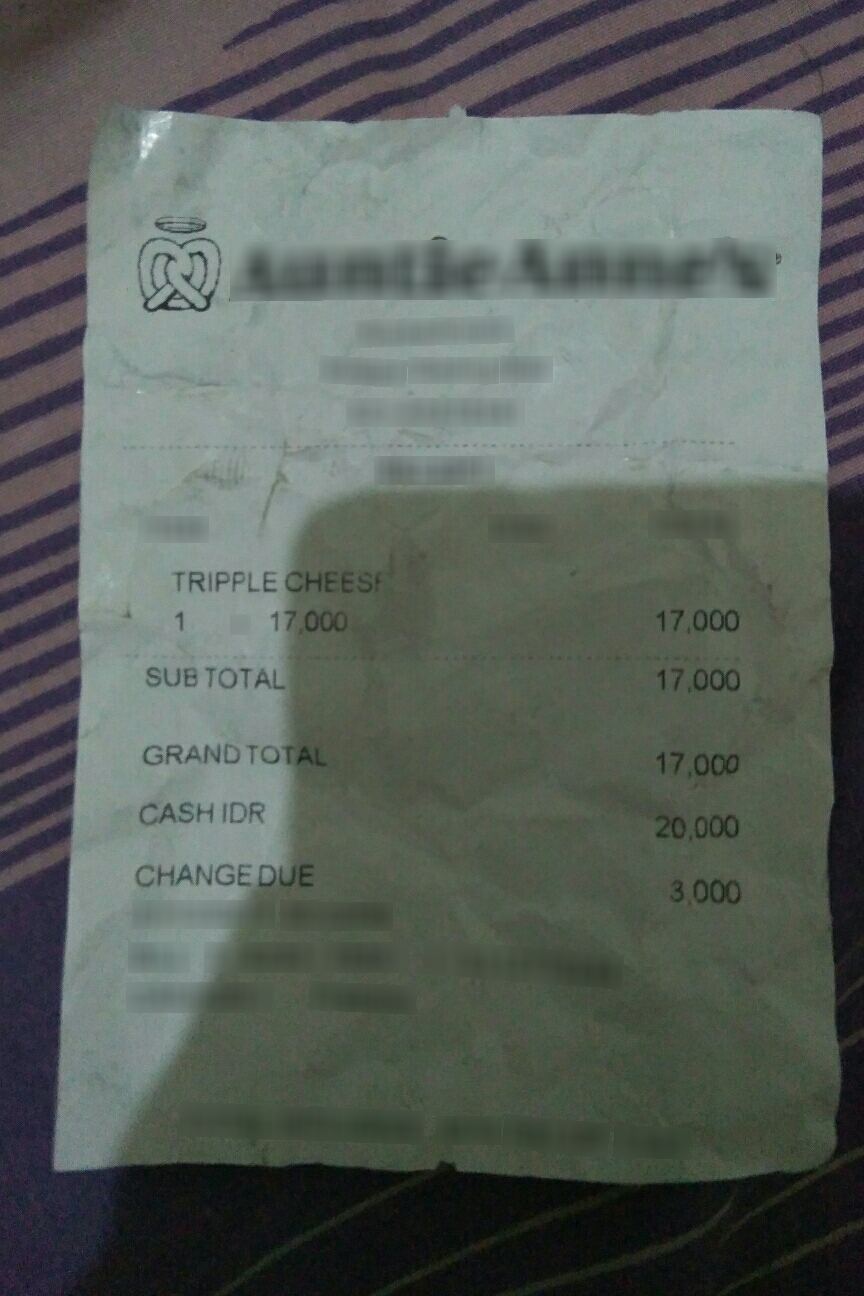
Number of items: 4
Subtotal: 17,000
Total: 17,000
OCR text regions:
text: TRIPPLE CHEESF
text: 1
text: 17,000
text: 17,000
text: GRAND TOTAL
text: 17,000
text: CASHIDR
text: 20,000
text: CHANGEDUE
text: 3,000
text: SUB TOTAL
text: 17,000